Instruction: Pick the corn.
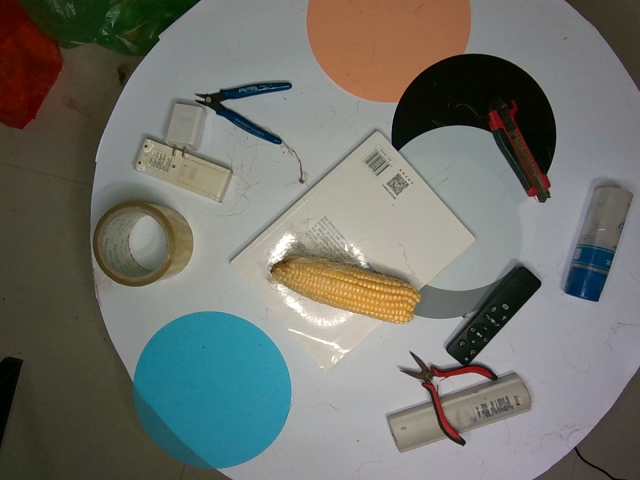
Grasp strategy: vertical